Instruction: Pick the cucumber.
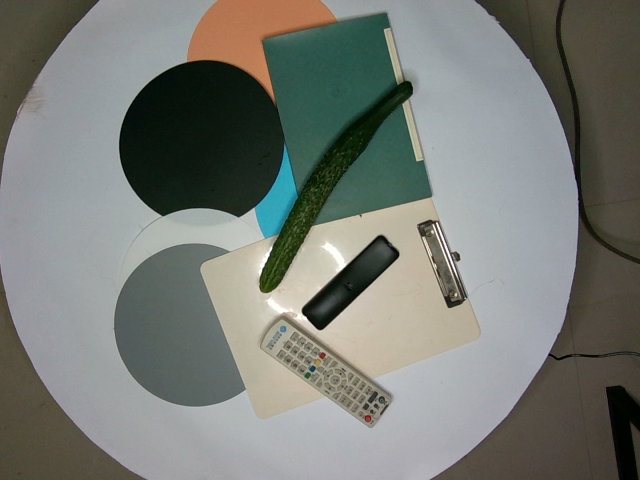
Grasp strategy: vertical